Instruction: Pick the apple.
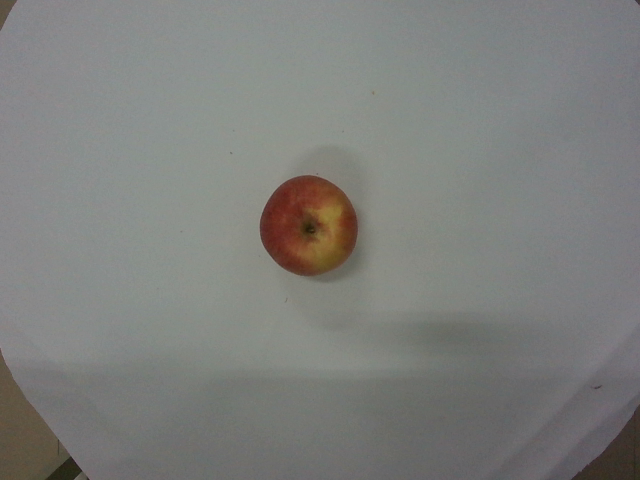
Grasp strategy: vertical